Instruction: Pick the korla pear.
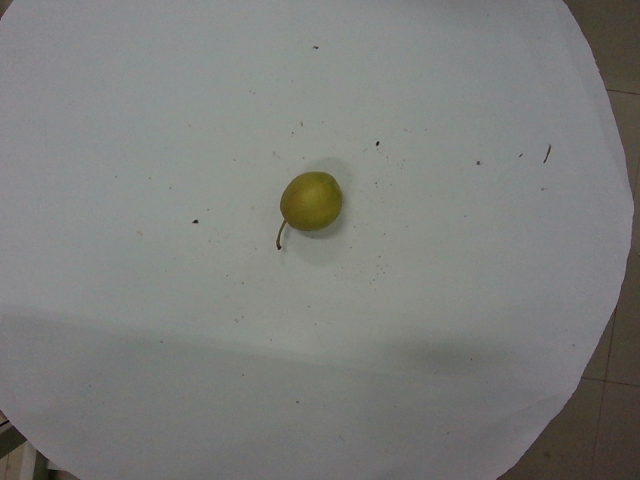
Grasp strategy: vertical